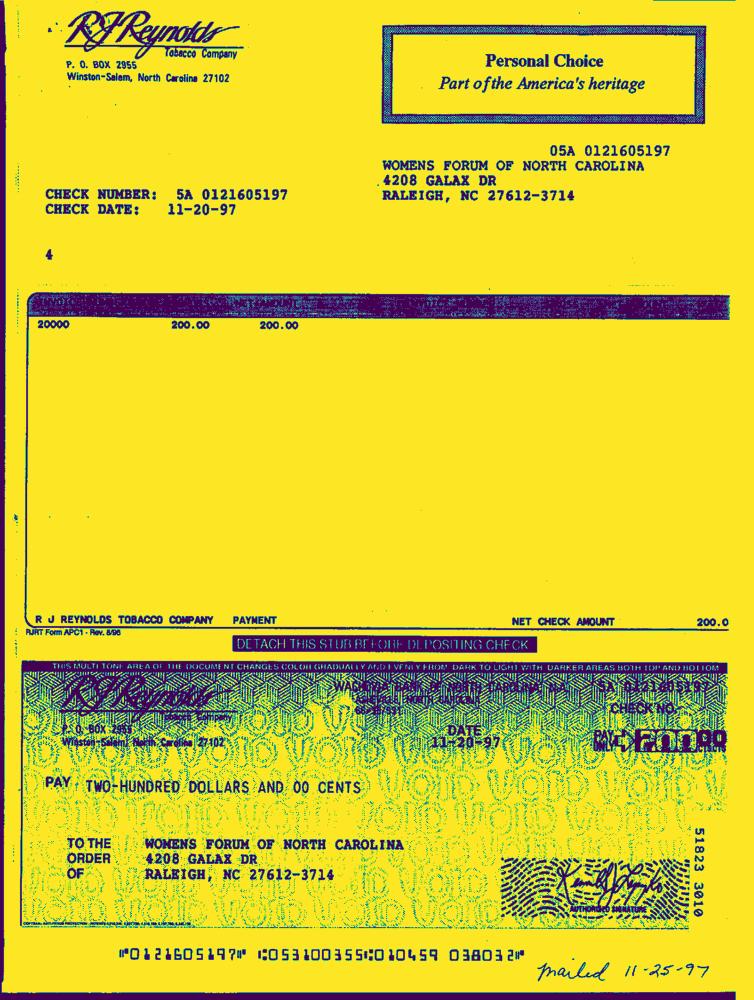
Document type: Invoice-Doc